Question: What is the earliest payment due date mentioned in the document?
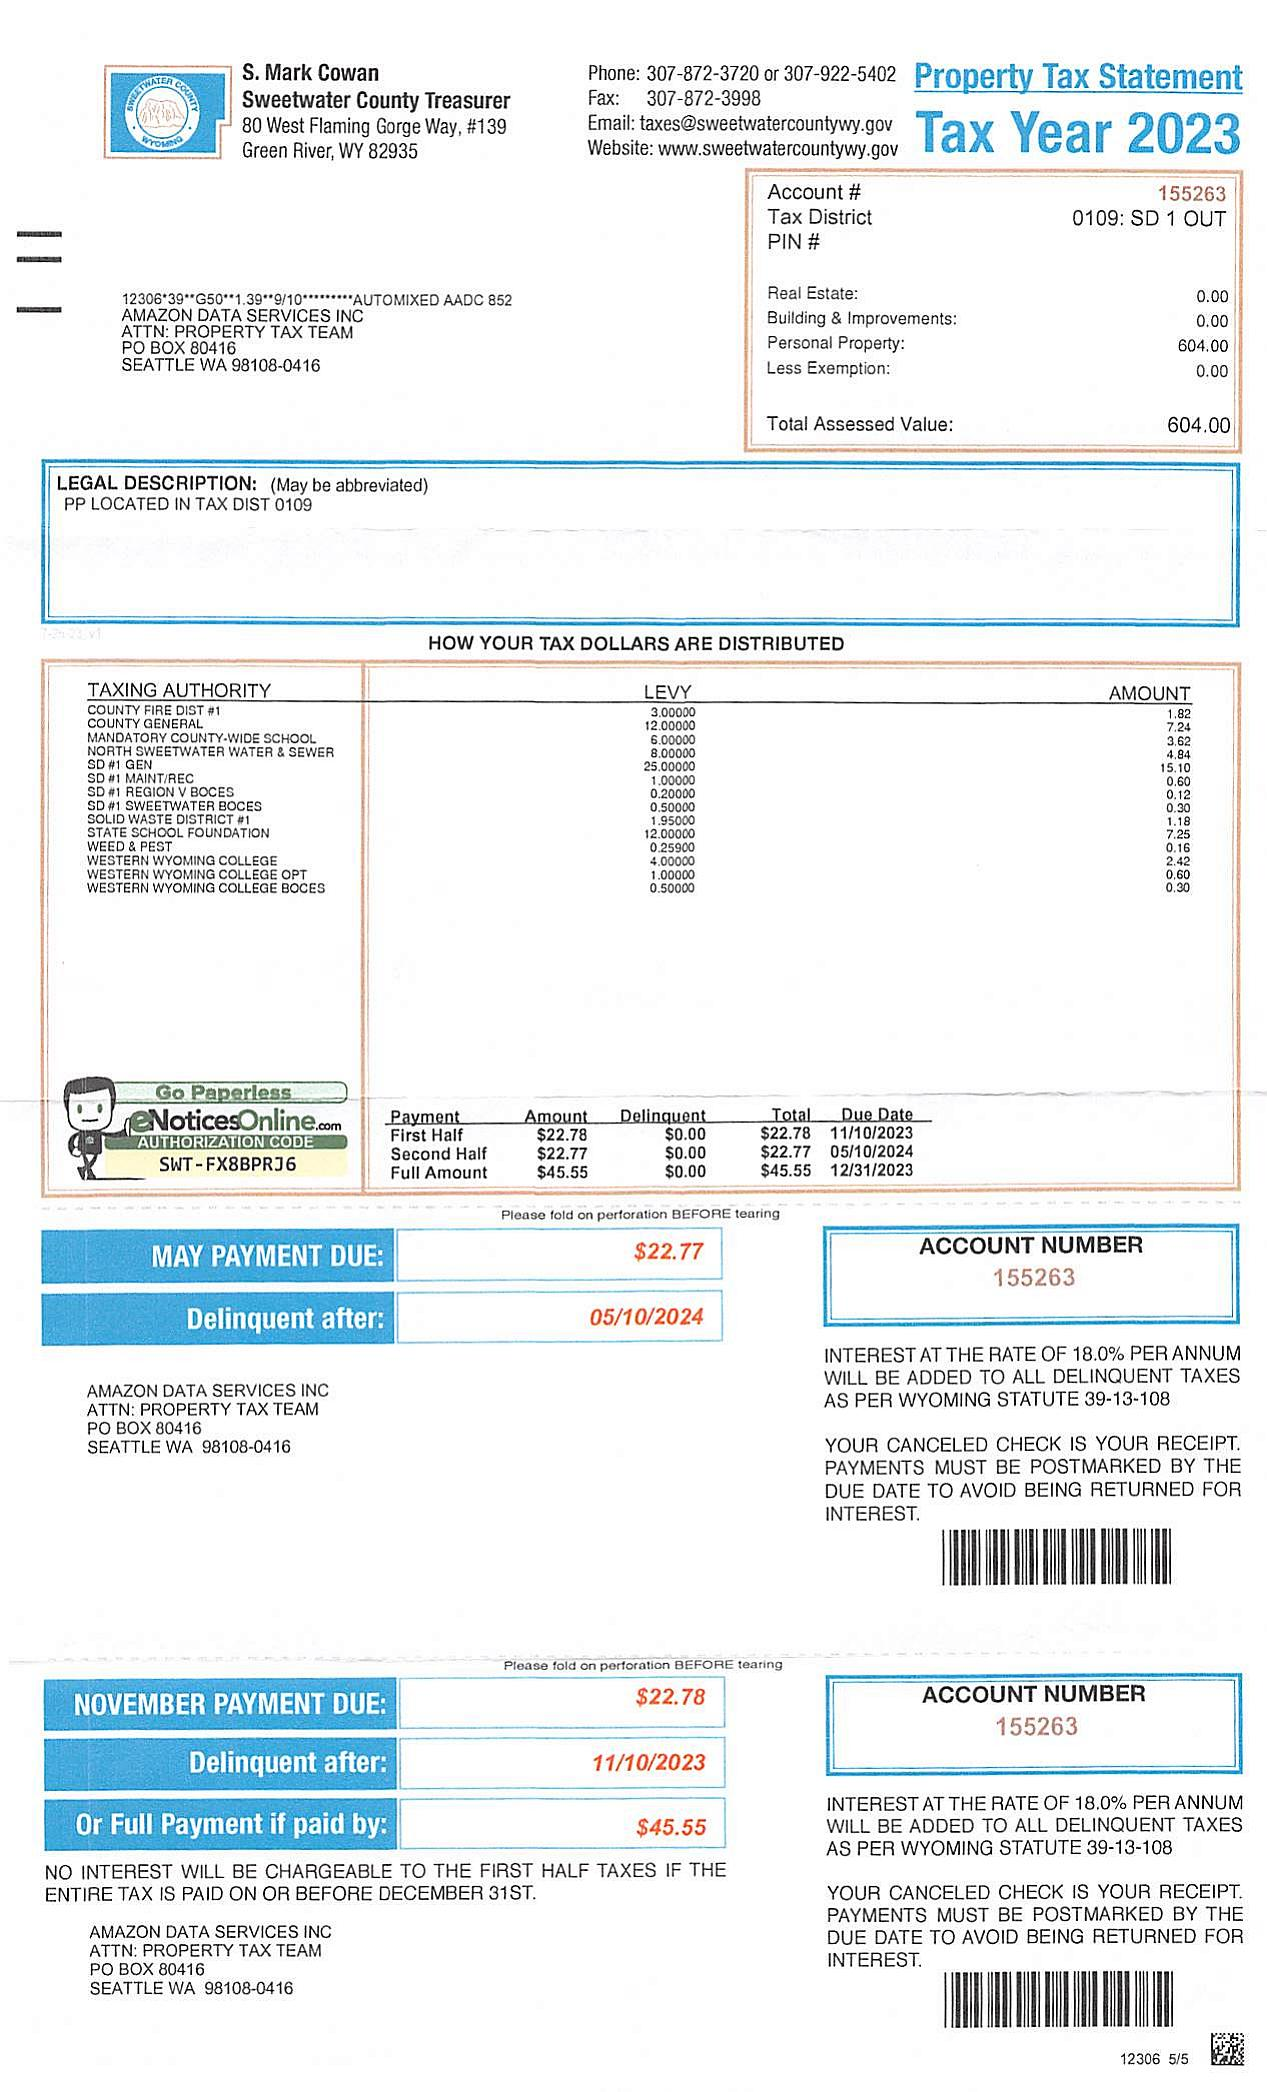
Answer: "11/10/23"